Patient: Female, age 52
A 52-year-old female with a history of anti-tuberculosis therapy for six months was referred to our department because a new mass appeared on chest CT during a regular routine checkup. Six months ago, the patient complained of right chest pain for one year. At that time, the CT showed a 1.7x1.4cm nodule in the right-superior pulmonary lobe (Figure 1A and B). There were no apparent lesions in the right-inferior lobe (Figure 2A and B). She denied history of smoking, malignancy, diabetes and other serious illness. Since both interferon-gamma release assays (IGRAs) and tuberculin skin tests were positive, a diagnosis of pulmonary tuberculosis was made. The patient started an induction chemotherapy consisting of isoniazid, rifampicin, ethambutol, pyrazinamide and levofloxacin. Due to the liver damage, the regimens were changed to isoniazid, rifapentine and ethambutol. Her symptoms were gradually improved. A week before this admission, CT scans revealed a new occupying lesion (3.4cm x 2.3cm) in the right-inferior lobe (Figure 2C and D), whereas the original nodule located in the superior lobe demonstrated improvement (Figure 1C and D). The patient denied symptoms of fever, cough, chest pain or weight loss. White blood cell (WBC) counts were 4.28x109/L with 17.80% lymphocytes. Tuberculin skin test remained positive. Other laboratory results including erythrocyte sedimentation rate (ESR), C-reactive protein (CRP), tumor markers, galactomannan test (GM-test), (1, 3)-beta-D glucan test (G-test), autoantibodies related to connective tissue disease were within the normal ranges. HIV test was negative. CT-guided percutaneous lung biopsy demonstrated caseating granulomas (Figure 3). The patient was diagnosed as paradoxical reaction and was continued on anti-tuberculosis therapy. The size of new pulmonary mass was reduced to 1.5cm x 1.3cm one month later (Figure 2E and F) and was further reduced to 0.9cm x 1.1cm (Figure 2G and H) three months later. Currently, the patient is asymptomatic, and the original therapy continues.
Keywords: mass, paradoxical reaction, tuberculosis
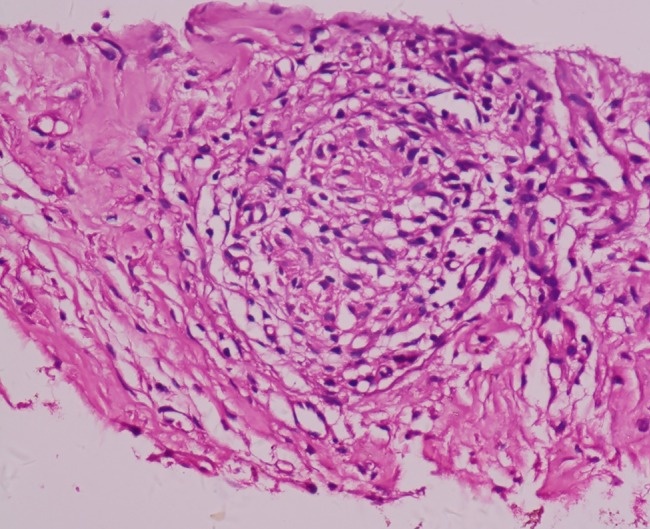
Image caption: Case 1. CT-guided percutaneous lung biopsy shows caseous necrosis and granulomatosis surrounded by epithelioid and multinucleated giant cells. Hematoxylin and eosin, x400.